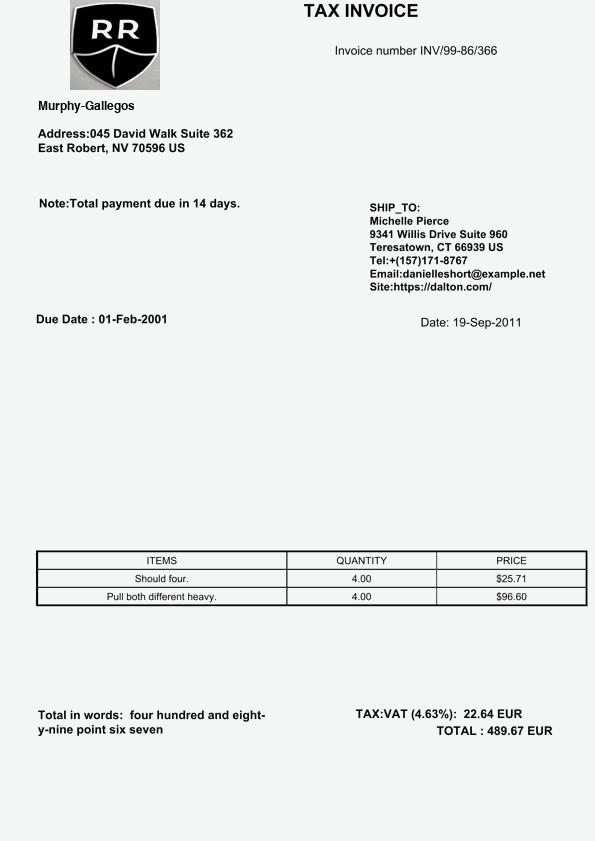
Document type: Invoice